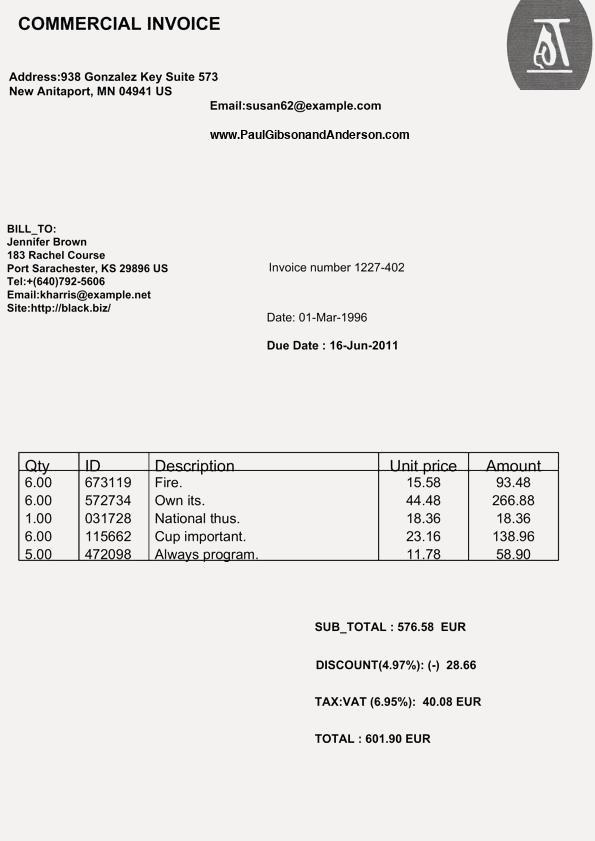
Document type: Invoice